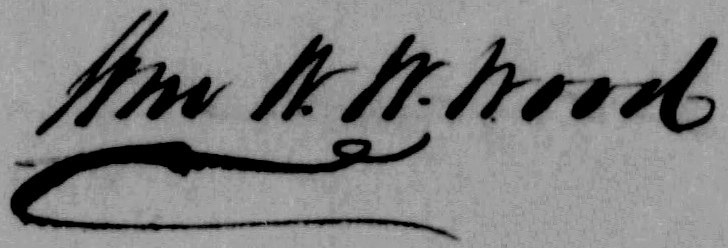
Signature of: william w wood